Question: What is the suspected problem?
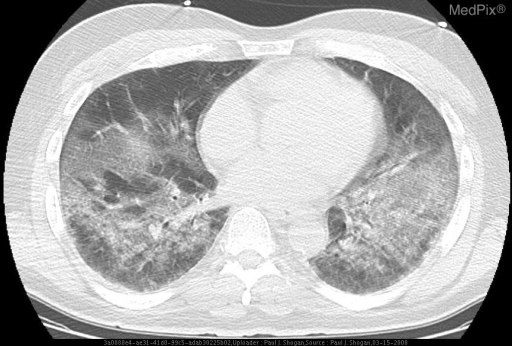
Answer: The findings suggest Admission radiography:  PA chest radiograph reveals a right subclavian central venous catheter with hypoinflated lung volumes and increased bibasilar ground glass opacities.

Contrast enhanced CT on admission:  Diffuse multilobar ground-glass opacities with sharp transitions between normal and abnormal lung, with interstitial thickening in a predominately lower-lobe distribution.

Hospital Day 2:  AP chest radiograph demonstrates a stable right subclavian venous catheter, with bibasilar reticulonodular ground glass opacities.

Hospital Day 6: AP chest radiograph from hospital day 6, reveals that the patient has been intubated, and has developed a spontaneous pneumomediastinum with extensive subcutaneous emphysema surrounding the neck.  There is no pneumothorax.  There are continued bibasilar reticulonodular ground glass opacities.

AP chest radiograph from hospital day 6, obtained later in the day secondary to new respiratory distress, reveals that the patient has developed a significant left sided pneumothorax, with persistent pneumomediastinum, bibasilar ground-glass reticulonodular opacities, and subcutaneous emphysema surrounding the base of the neck.  The patient’s support devices are stable when compared to the prior studies.

On hospital day 10 the patient experienced worsening respiratory distress, and an unenhanced CT of the chest was performed.

An axial image at the level of the aortic arch demonstrates continued pneumomediastinum, and a left-sided pneumothorax.  There is a small right-sided pleural effusion, with persistent ground-glass opacities.

An axial image at the level of the hila demonstrates continued pneumomediastinum, and a left-sided pneumothorax.  There are persistent ground-glass opacities with focal areas of consolidation.

An axial image at the level of the right hemidiaphragm demonstrates continued pneumomediastinum, and a left-sided pneumothorax.  There are persistent ground-glass opacities with focal areas of consolidation, and a small right-sided pleural effusion.. Unenhanced CT of the chest on admission demonstrates diffuse multilobar ground-glass opacities with sharp transitions between normal and abnormal lung, with interstitial thickening in a predominately lower-lobe distribution.. The patient might have a history of 60 year old male with tachypnea and tachycardia with high clinical concern for pulmonary embolus..